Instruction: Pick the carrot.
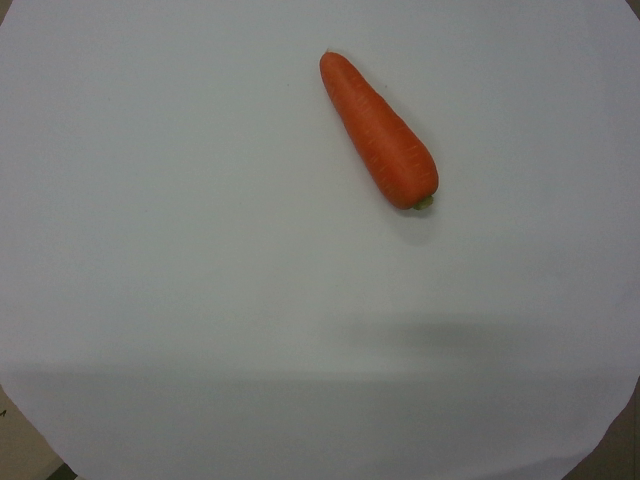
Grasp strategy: vertical